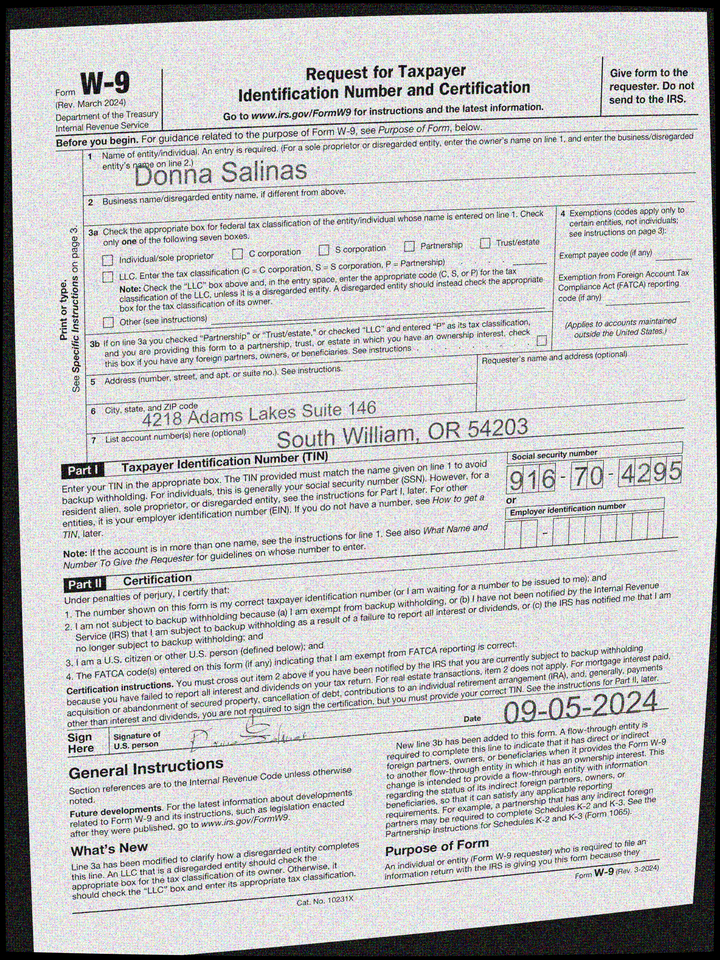
adr1: 4218 Adams Lakes Suite 146
adr2: South William, OR 54203
cbx: no
ssn: 916704295
enm: Donna Salinas
sdt: 09-05-2024